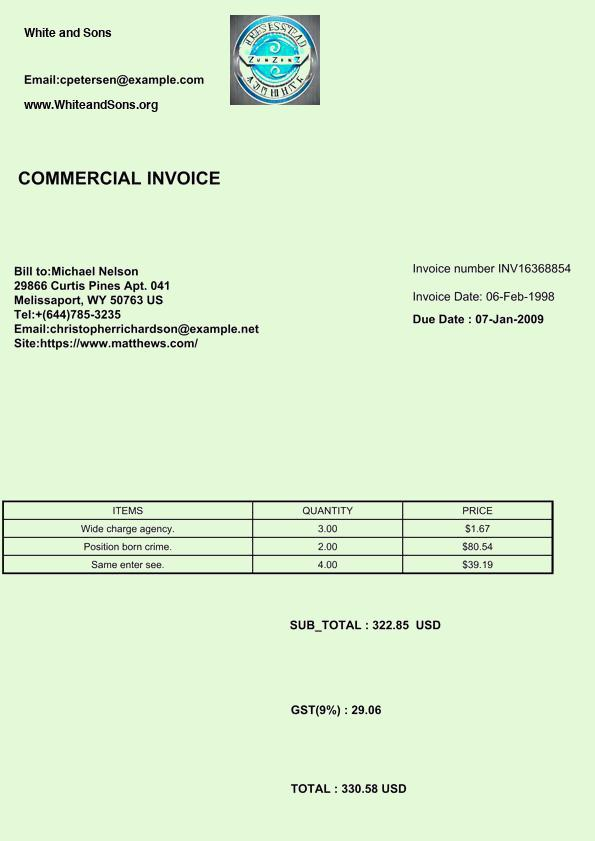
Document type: Invoice